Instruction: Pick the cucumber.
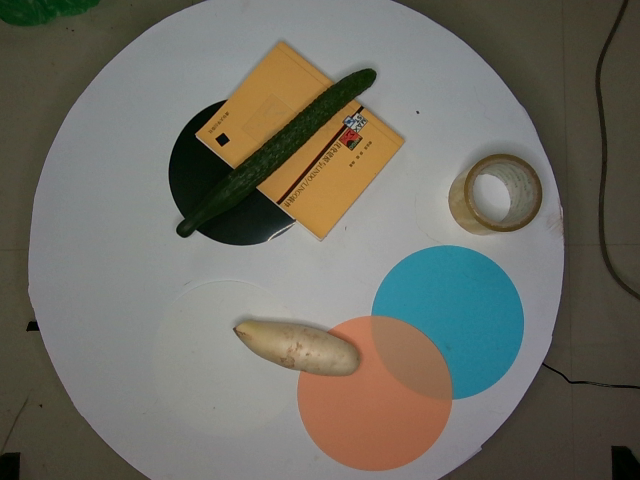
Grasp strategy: vertical